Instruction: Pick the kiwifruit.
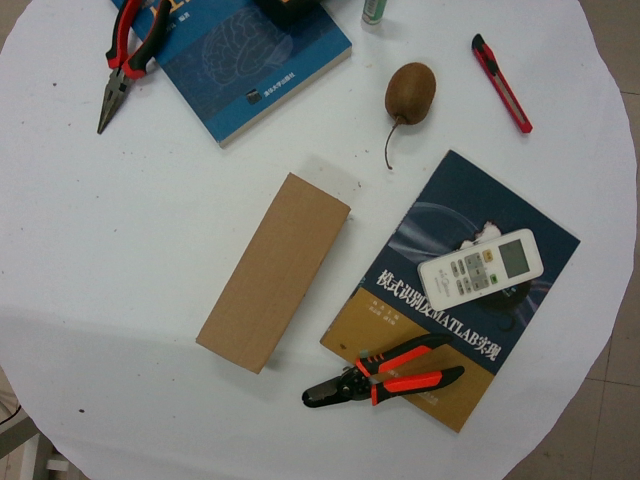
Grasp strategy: vertical